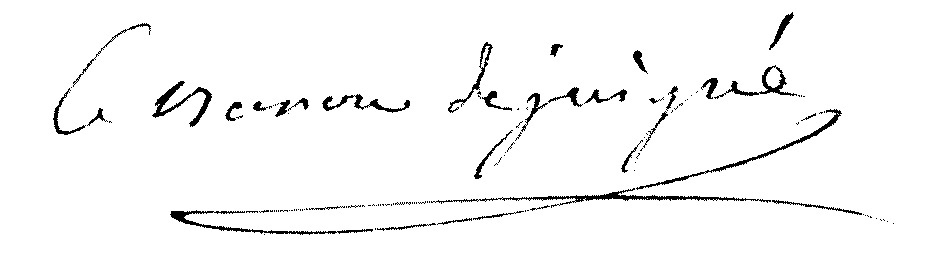
Signature of: léon marguerite le clerc de juigné